Question: Describe the condition in detail:
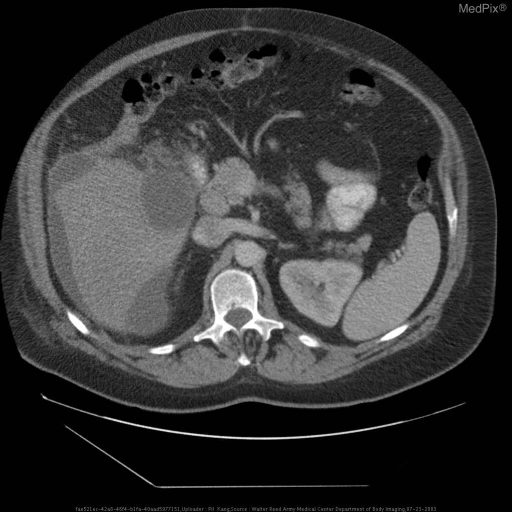
Answer: The disease is discussed as: Laparoscopic cholecystectomy (LC) has replaced open cholecystectomy for most routine treatment of gallbladder disease by cholecystectomy due to clear advantages associated with any laparoscopic procedures, namely shortened inpatient stays, smaller incisions yielding better cosmetic results and requiring smaller amounts of pain medication, better pulmonary toilet due to better pain control, and so on. (1, 2)  Early days of LC demonstrated a higher incidence of bile duct injuries and biliary leak, and initially this phenomenon was attributed to the "learning curve", but there is increasing evidence that the "learning curve" may not be entirely the reason why this is so. (2)

In the literature, biliary leaks after LC occur in approximately 1% of patients.  In a series of 64 patients with leaks addressed with endoscopic evaluation (ERCP), the vast majority of the leaks (50) were from the cystic duct.  Other places of biliary leaks were the ducts of Luschka (4), common bile duct (6), and common hepatic duct (4). (5)

Scintigraphic evaluation of patients with potential biliary leaks after LC has been clearly established in the literature (3, 4).  Other anatomic modalities such as US or CT can demonstrate a fluid collection, and a bile leak can be suggested from history, but it would be difficult to actually demonstrate a leak via purely anatomic studies alone.  Scintigraphic evaluation with an agent such as Tc99m-disofenin, as in this case, will clearly demonstrate whether or not the fluid collection is indeed a leakage of bile from the biliary system.

Treatment of biliary leaks in this setting can be done by percutaneous drainage, but the literature demonstrates increasing use of endoscopic evaluation, sphincterotomy, and possible stent placement.  The rationale is that by decreasing the resistance of the normal flow through the common bile duct and into the duodenum, the biliary leak will, in time, close itself.  Percutaneous drainage may be appropriate for patients with possible infection of the bile collection within the peritoneal cavity, which was suspected in this case. (1, 2, 5)